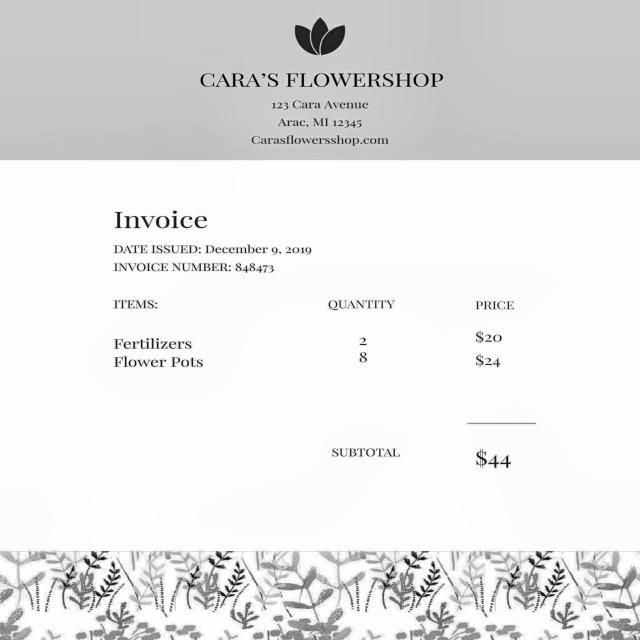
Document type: Invoice